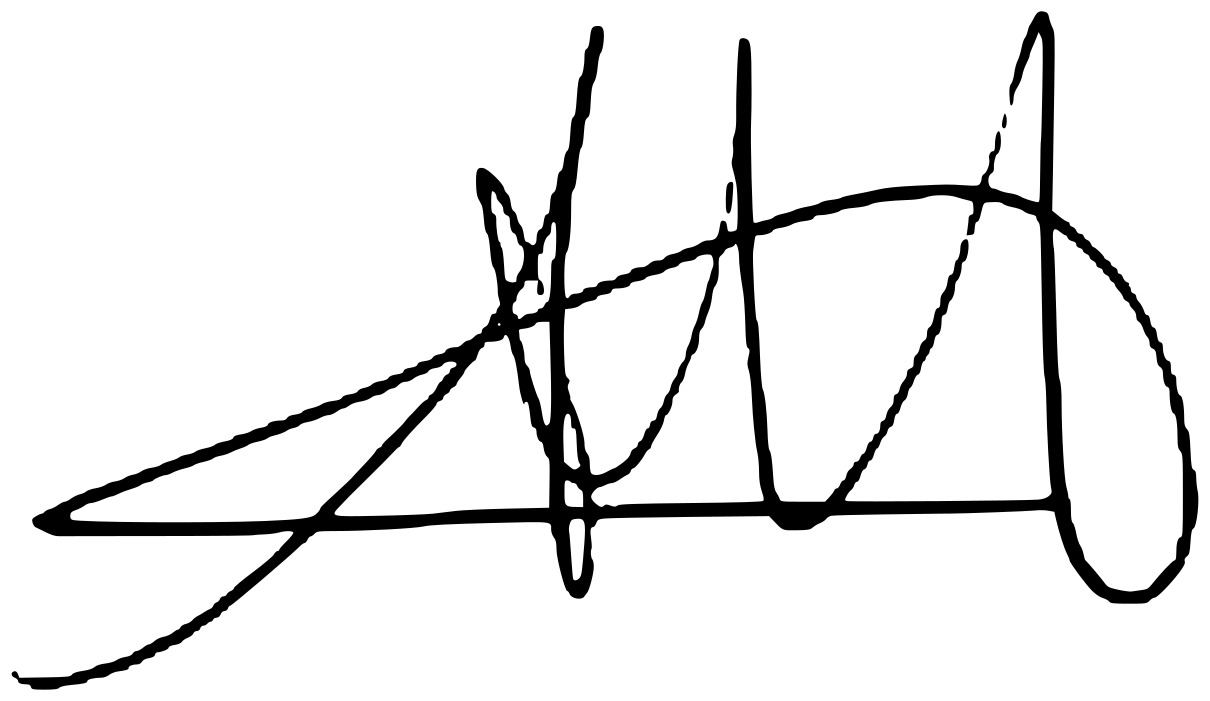
Signature of: jesús posada